Retrieve the amount in words, amount in figures, name of the payee, date on the cheque, and the bank name from the image.
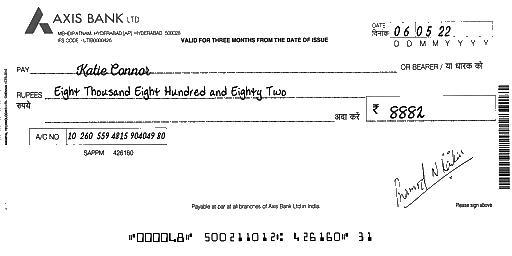
amt_in_words: Eight Thousand Eight Hundred and Eighty Two
amt_in_figures: 8882
payee_name: Katie Connor
bank_name: AXIS BANK
cheque_date: 06/05/22